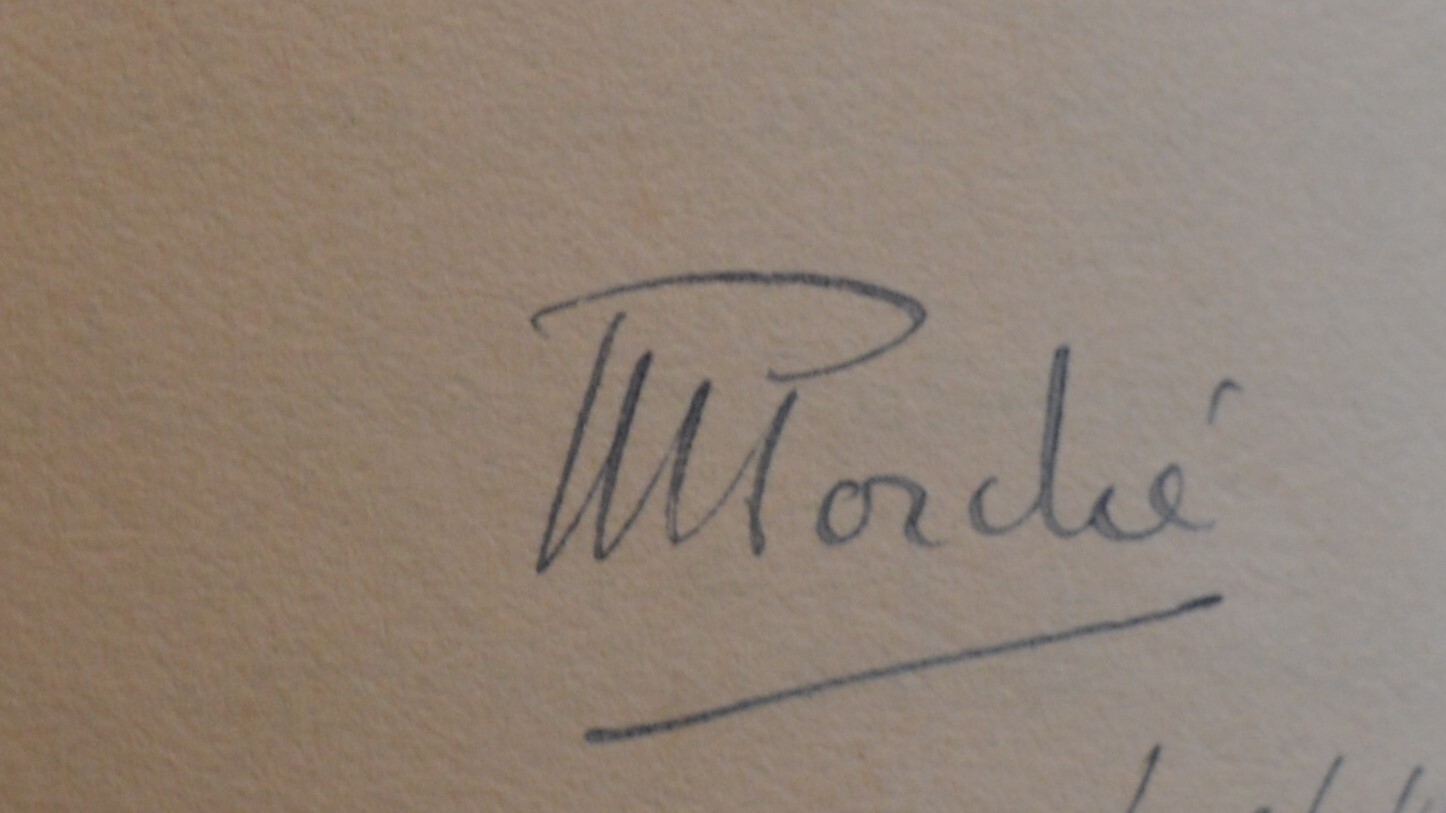
Signature of: wladimir porché